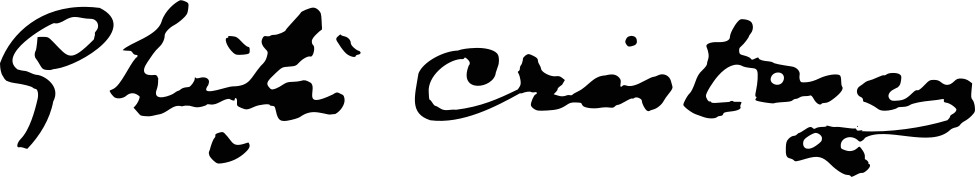
Signature of: gheorghe cristescu